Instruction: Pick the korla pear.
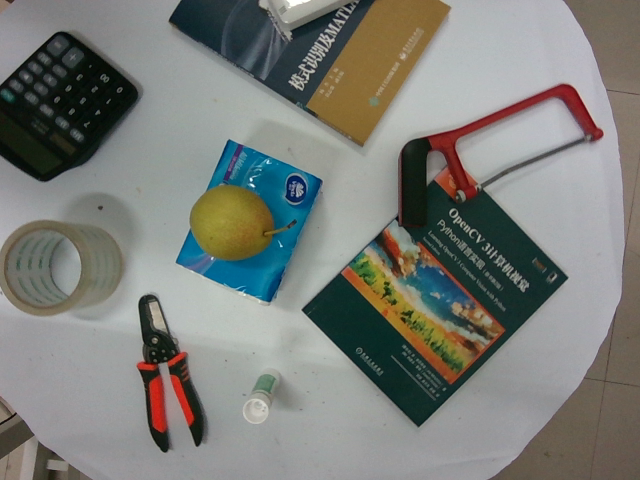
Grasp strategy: vertical